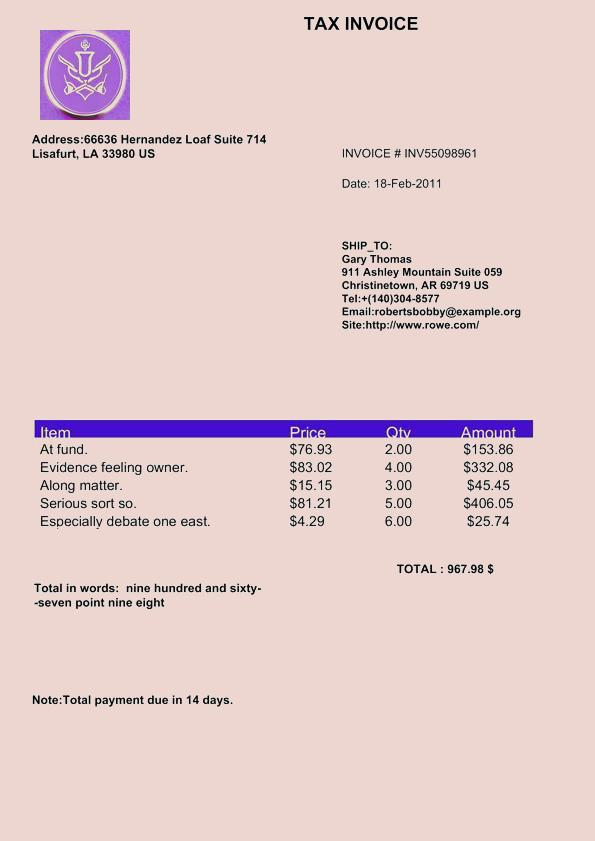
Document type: Invoice